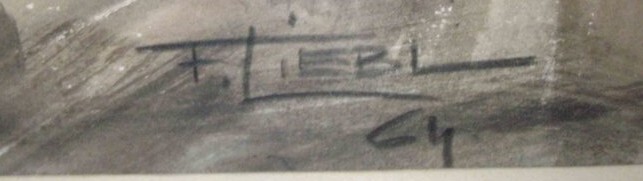
Signature of: františek liebl